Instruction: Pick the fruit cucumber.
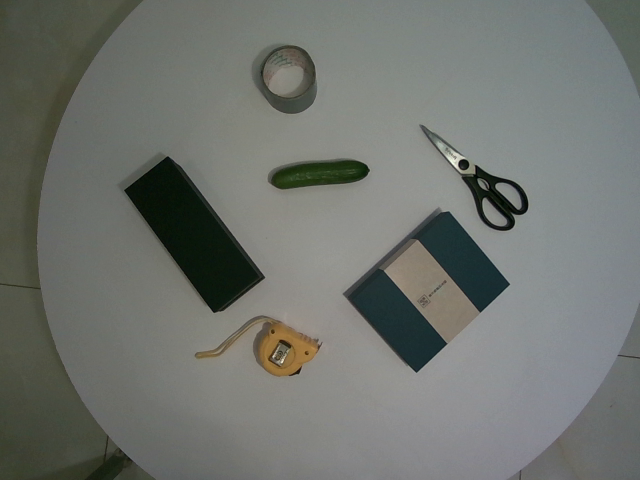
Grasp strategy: vertical